Question: What type of tax is indicated in the document, personal property or real estate?
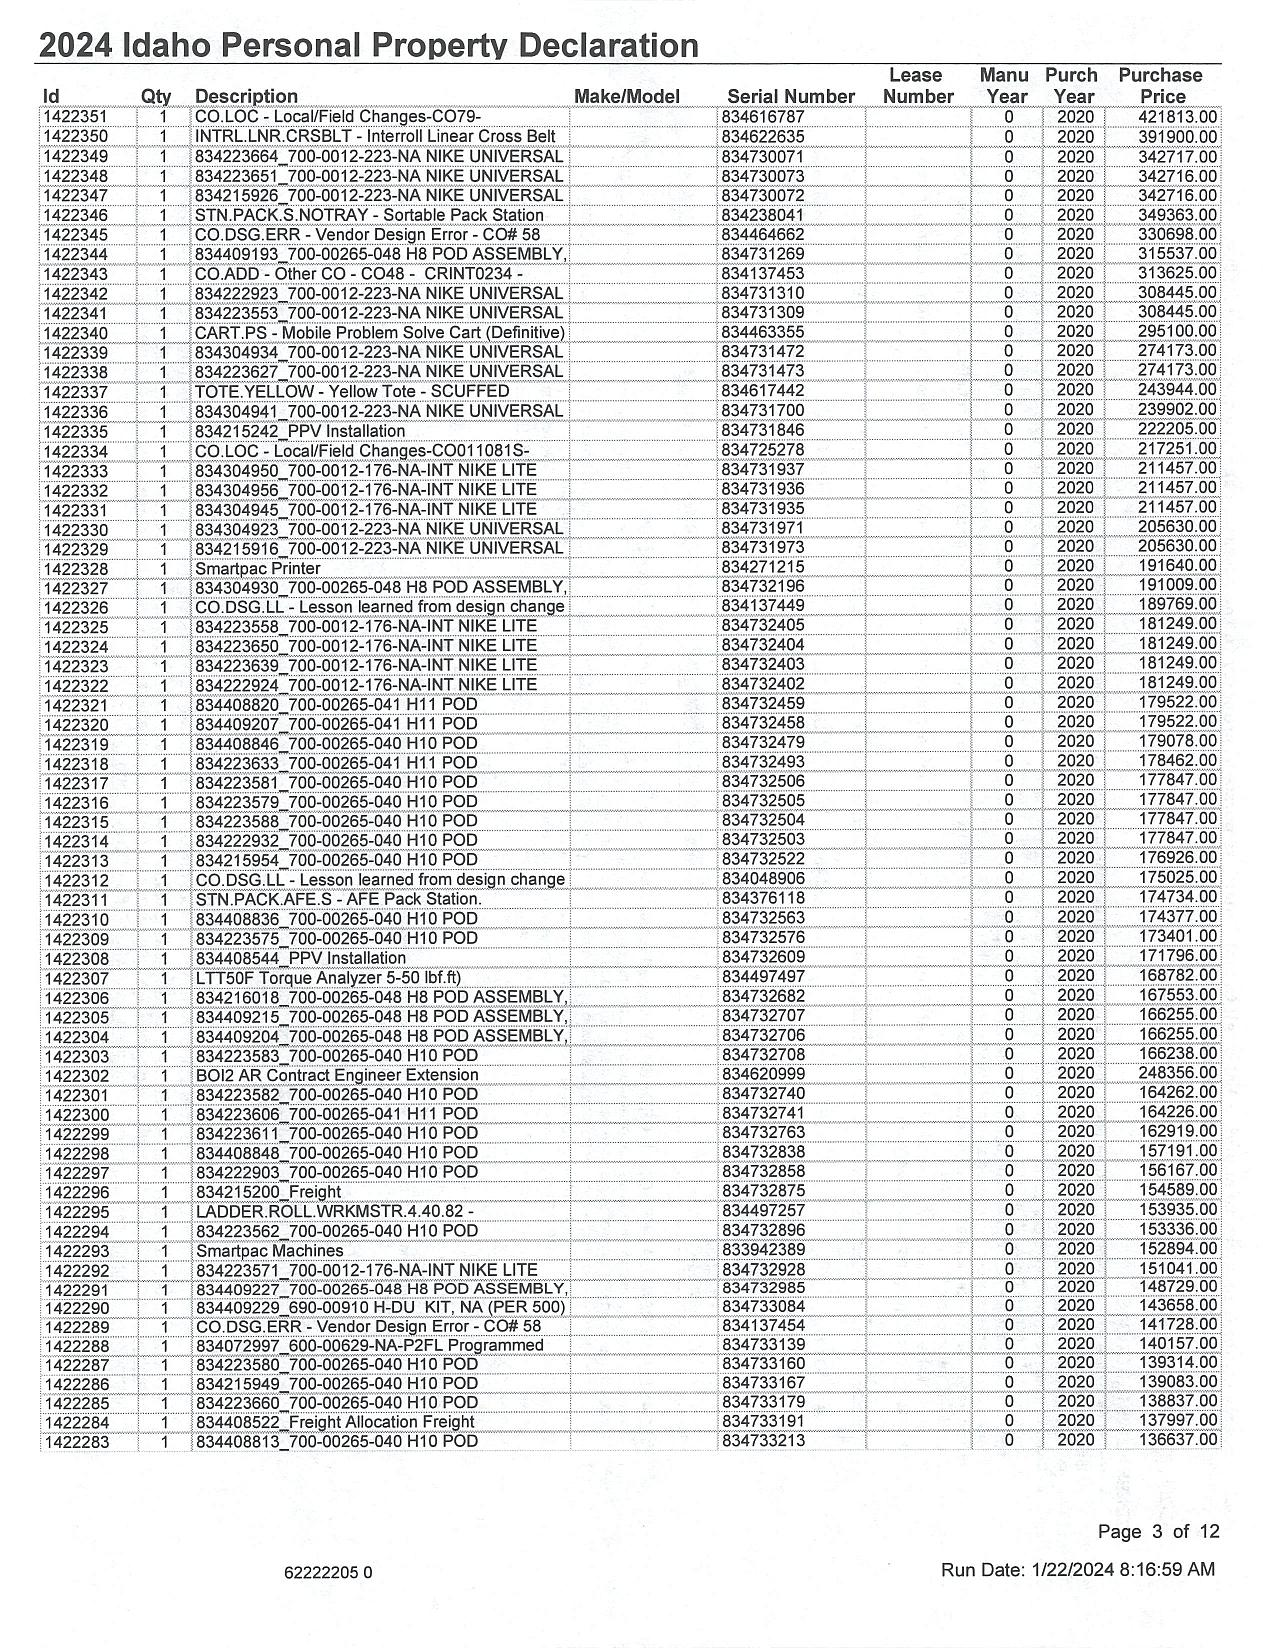
Answer: "Personal Property"